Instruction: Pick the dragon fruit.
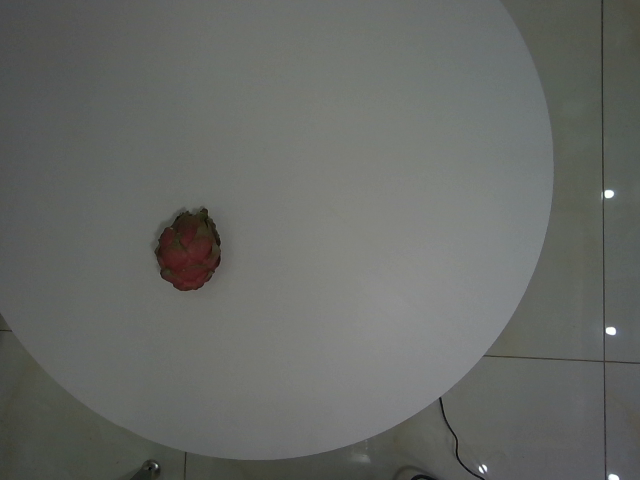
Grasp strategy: vertical